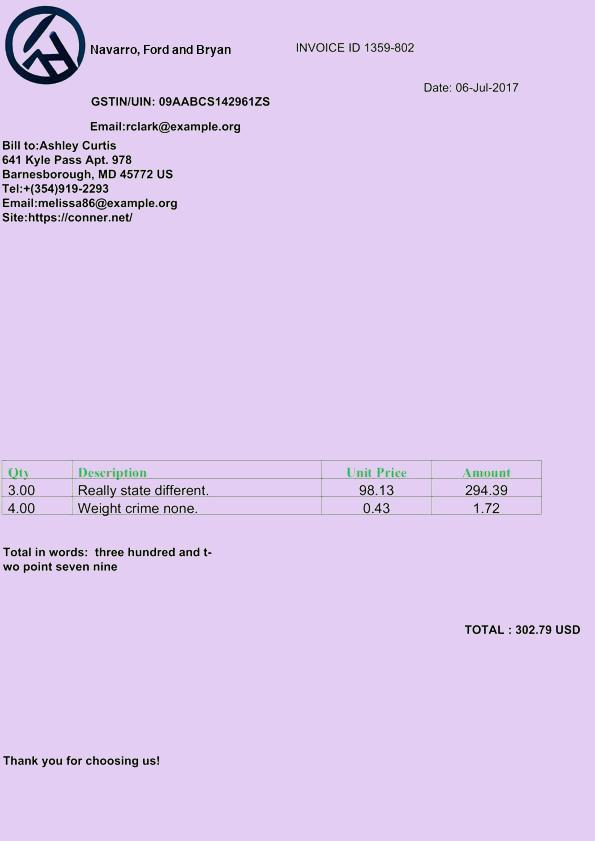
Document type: Invoice